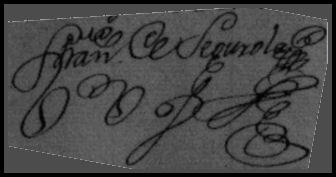
Signature of: francisco de segurola y olidén